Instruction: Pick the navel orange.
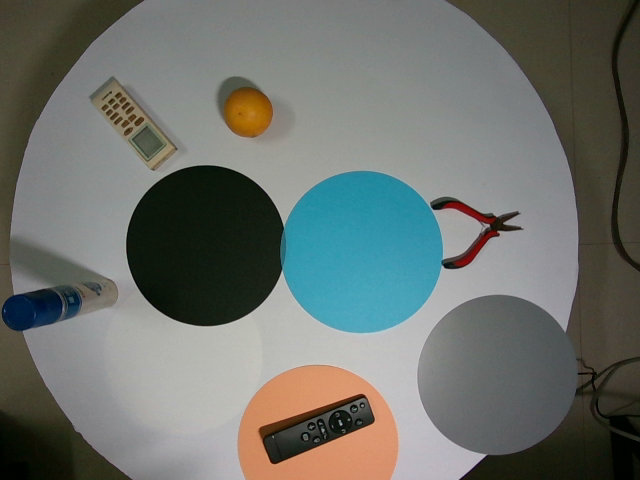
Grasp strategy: vertical